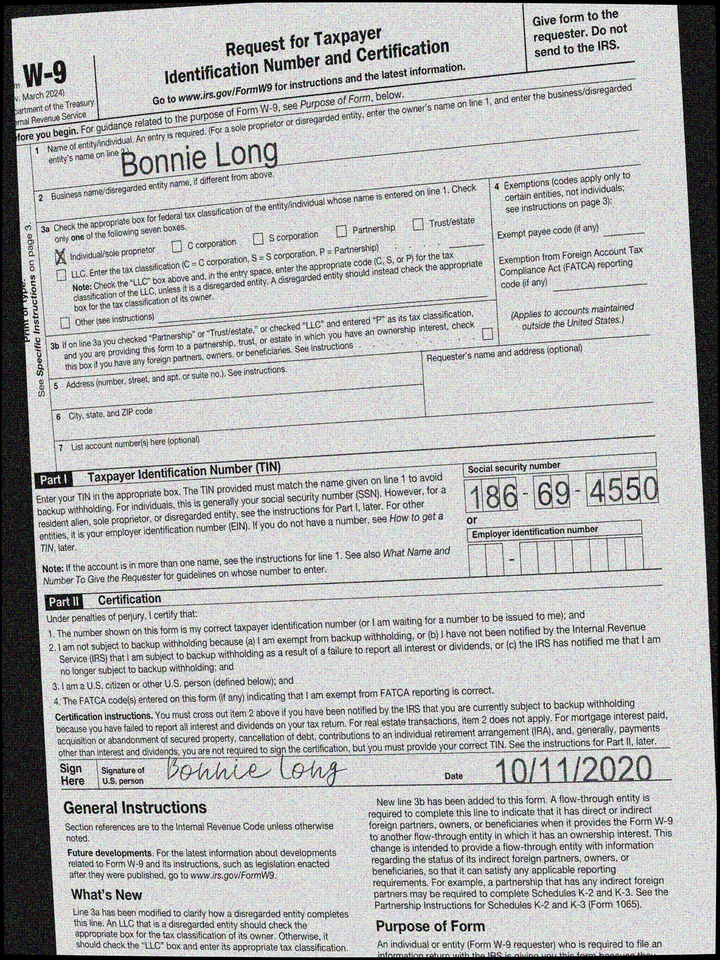
cbx: yes
ssn: 186694550
enm: Bonnie Long
sdt: 10/11/2020